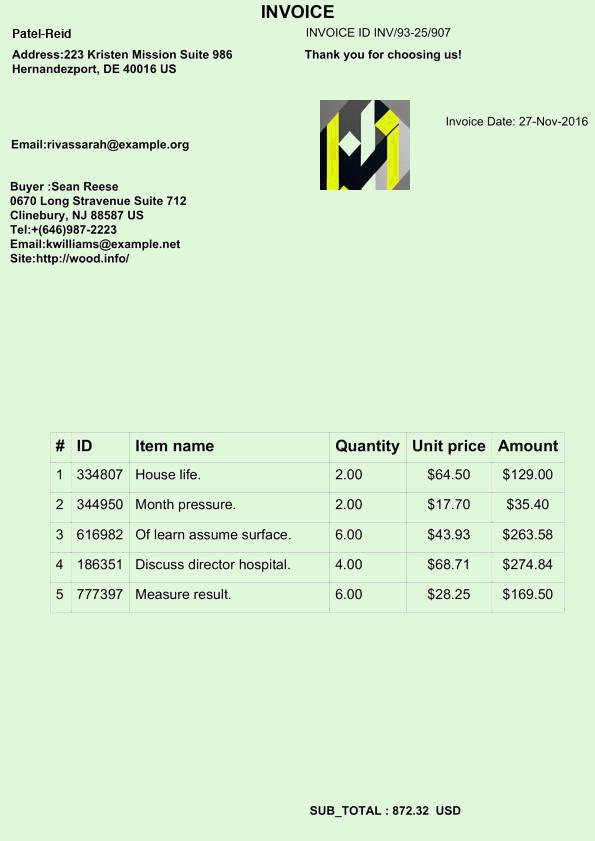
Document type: Invoice